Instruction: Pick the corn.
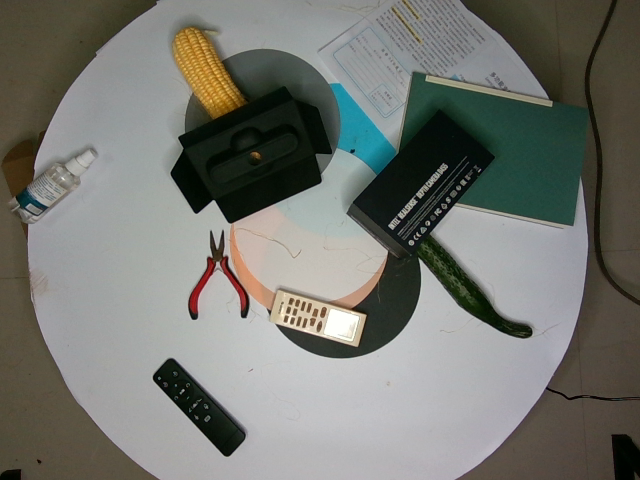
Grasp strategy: vertical